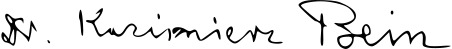
Signature of: kazimierz bein